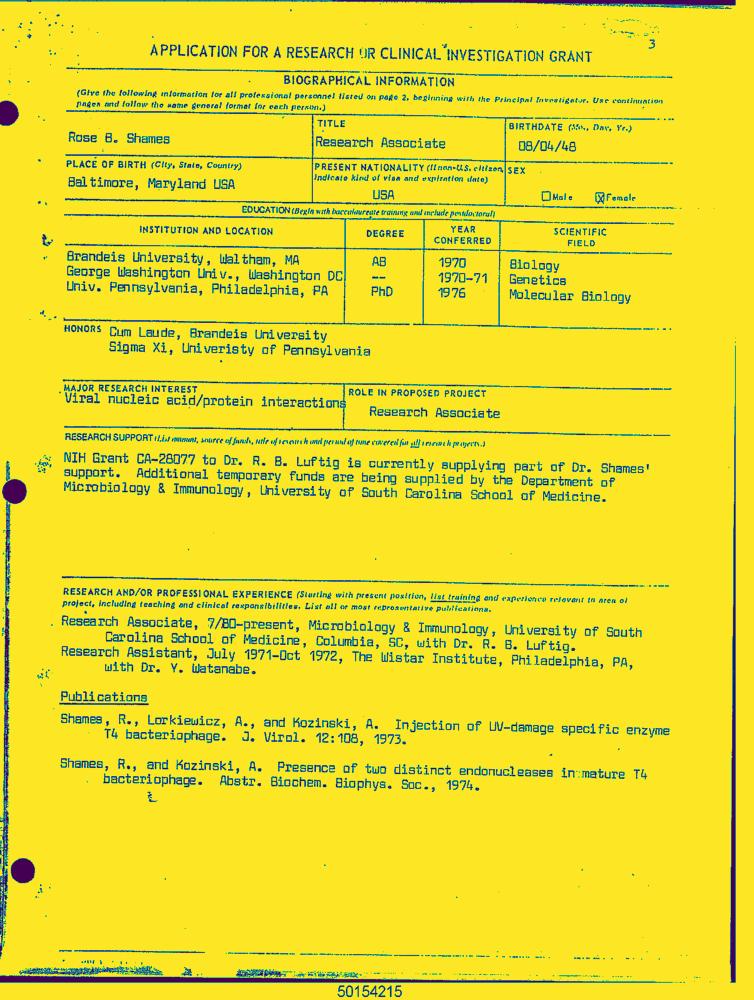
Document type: Resume-Doc